Question: What was observed in the imaging?
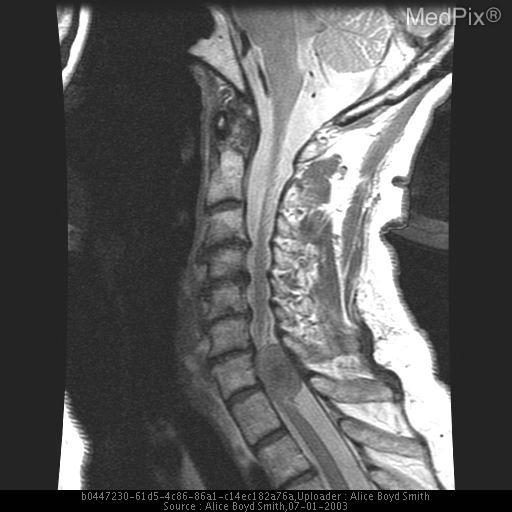
Answer: The imaging shows Axial post-gadolinium T1W images of the cervical spine demonstrated a homogenously enhancing mass that displaces the spinal cord to the right.  T2W images of the cervical spine demonstrated an extramedullary-intradural ovoid, isointense mass. T2W sagital image of the cervical spine demonstrates an extramedullary-intradural ovoid, isointense mass..